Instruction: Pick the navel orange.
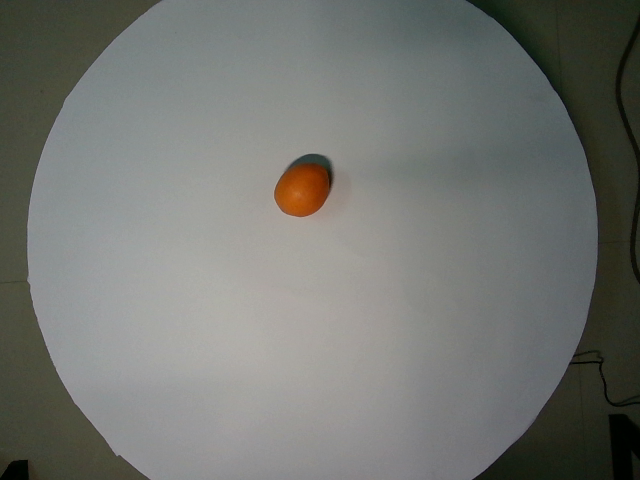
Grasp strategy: vertical